Question: How does the patient history play a role?
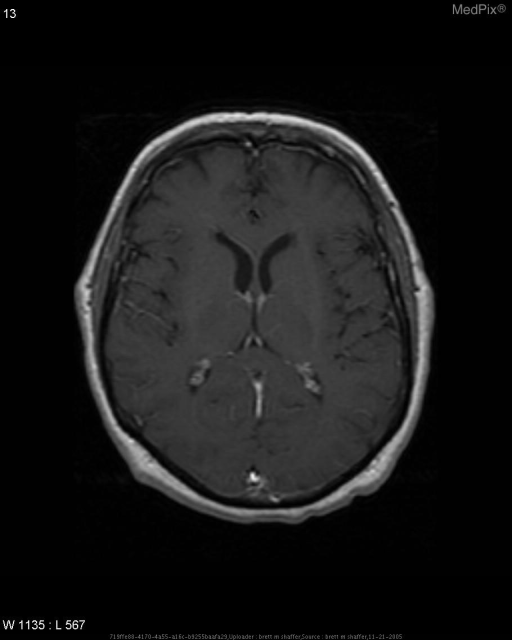
Answer: The patient's history of 63 y/o male with history of NHL, and three weeks of decreasing visual acuity, gait ataxia, and poor coordination of left arm, that is worse in AM and improving during the course of day. New onset of personality changes and mood lability. is key in understanding the case.